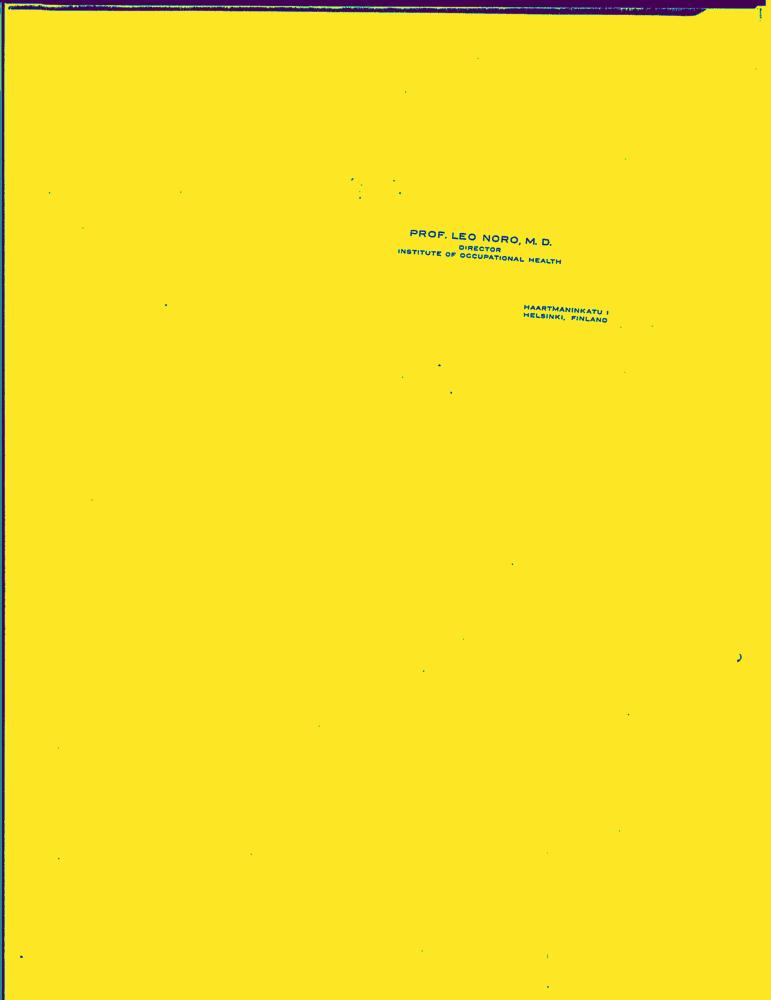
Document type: Resume-Doc